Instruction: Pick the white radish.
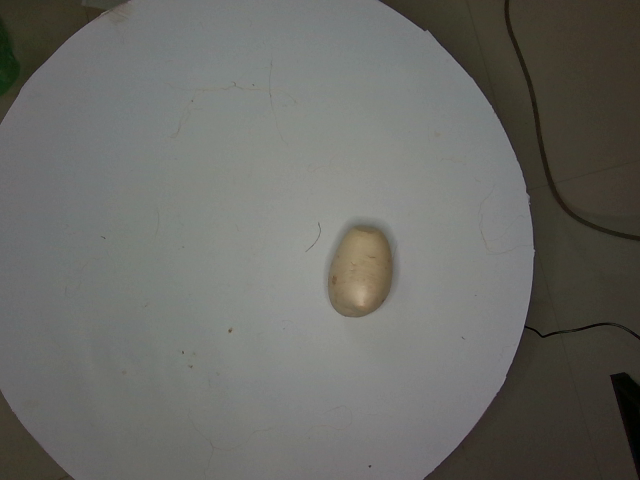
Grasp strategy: vertical